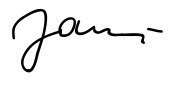
Signature of: wojciech jaruzelski